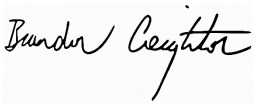
Signature of: brandon creighton